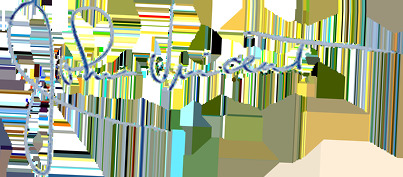
Signature of: john vincent